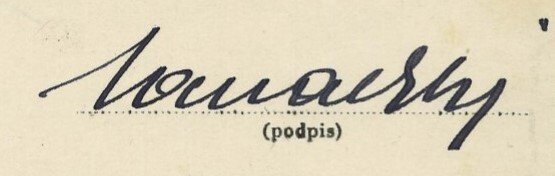
Signature of: bolesław zawadzki